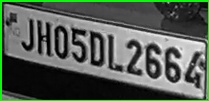
License plate number: JH 05DL 2664